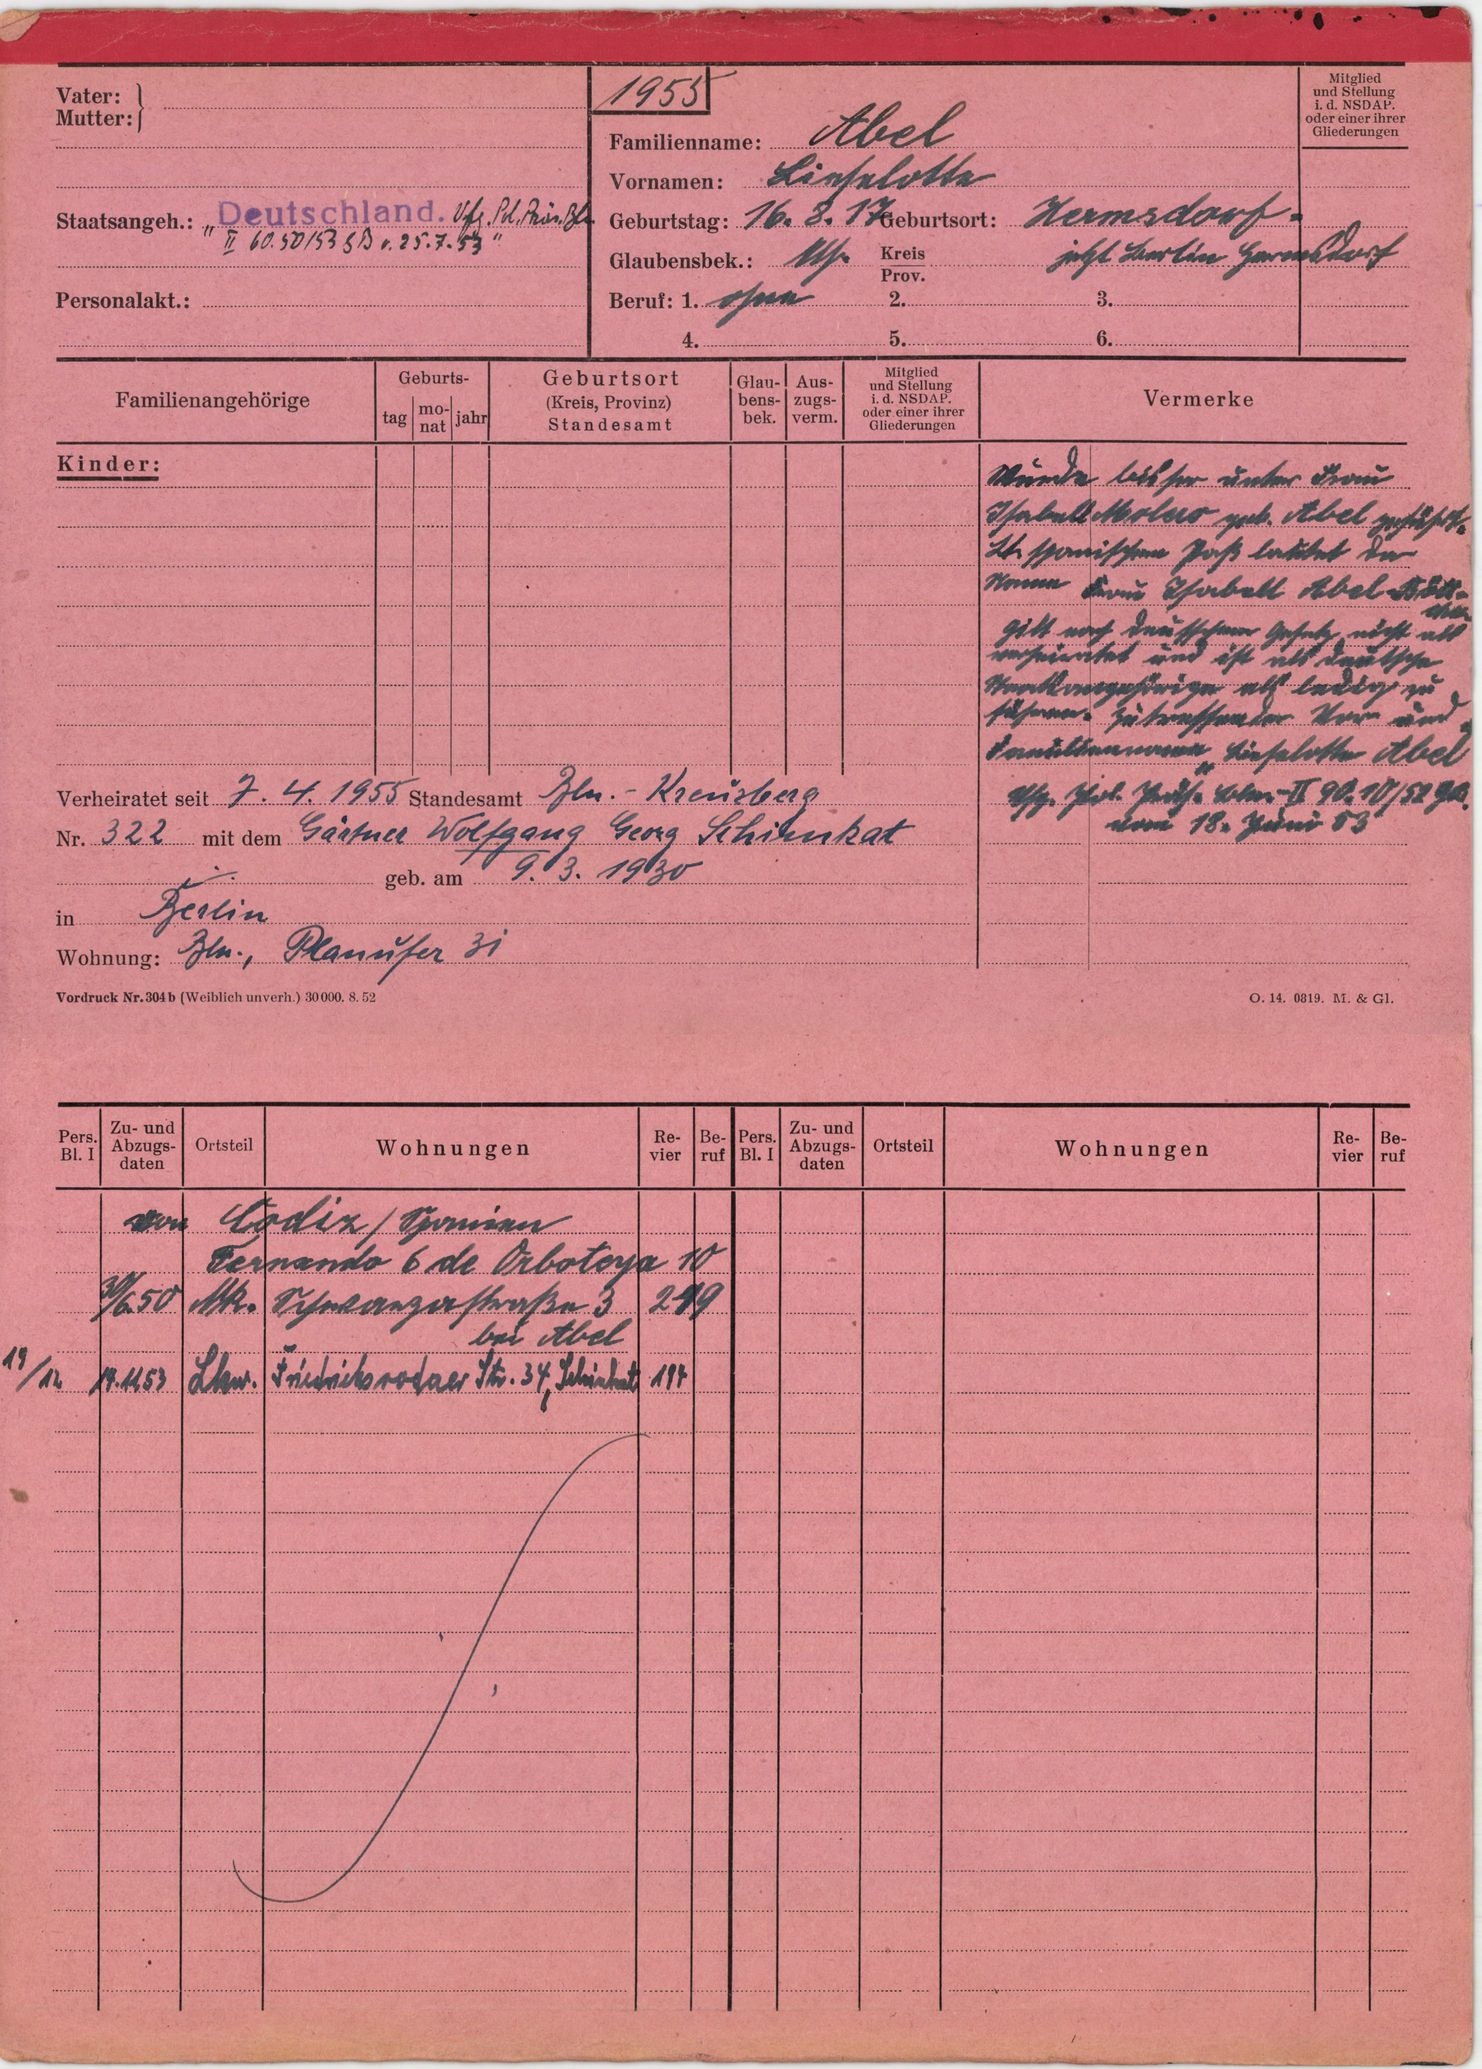
Abel